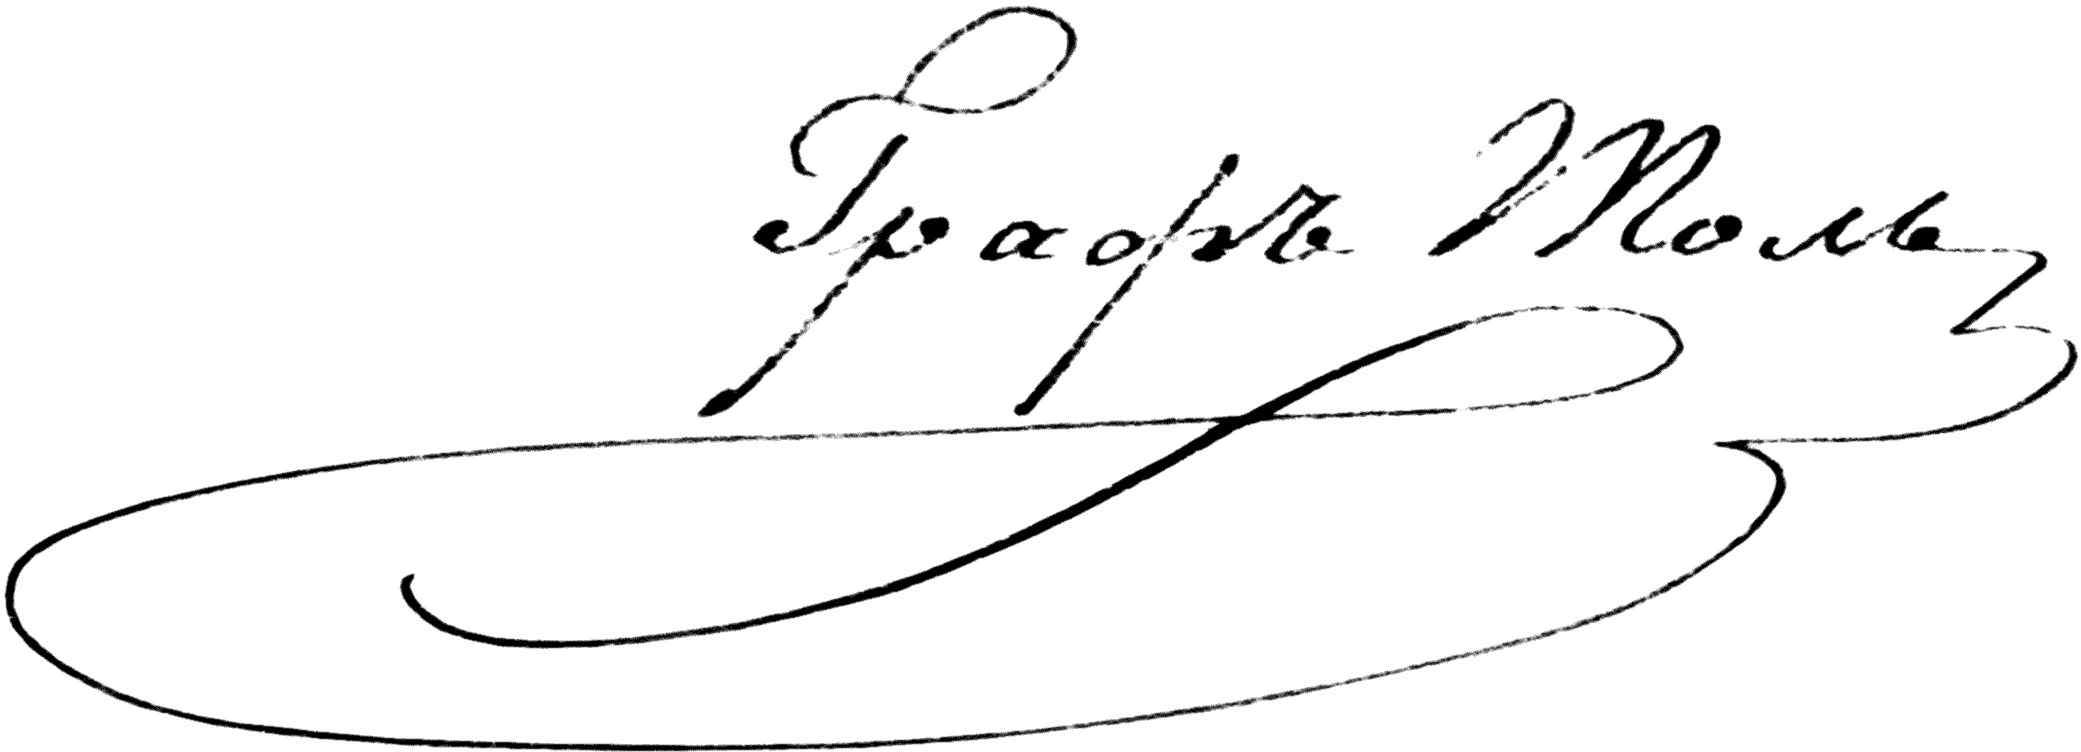
Signature of: karl wilhelm von toll